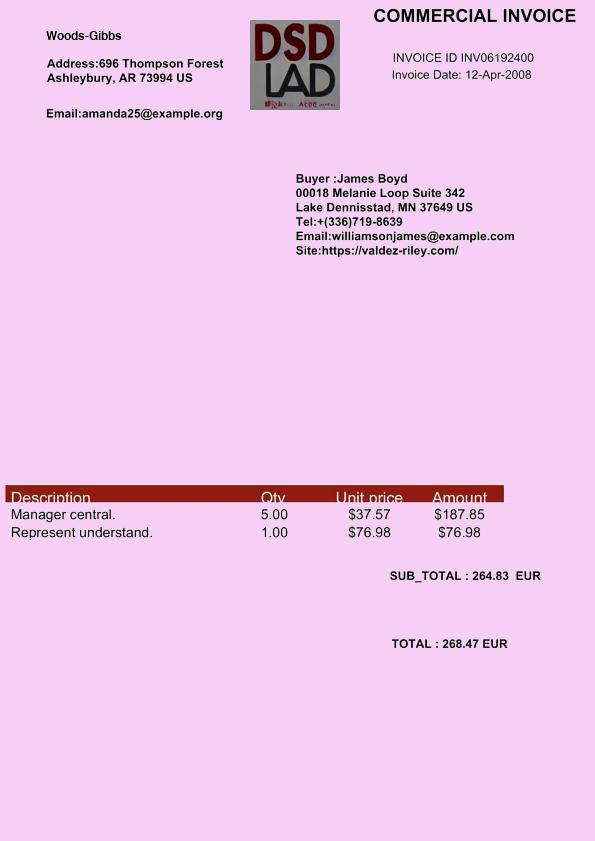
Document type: Invoice